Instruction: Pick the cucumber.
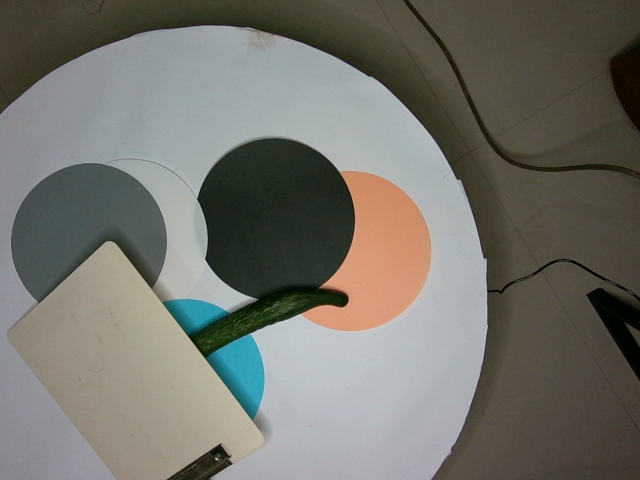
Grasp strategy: vertical